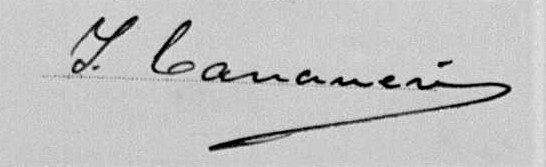
Signature of: isabelino canaveris